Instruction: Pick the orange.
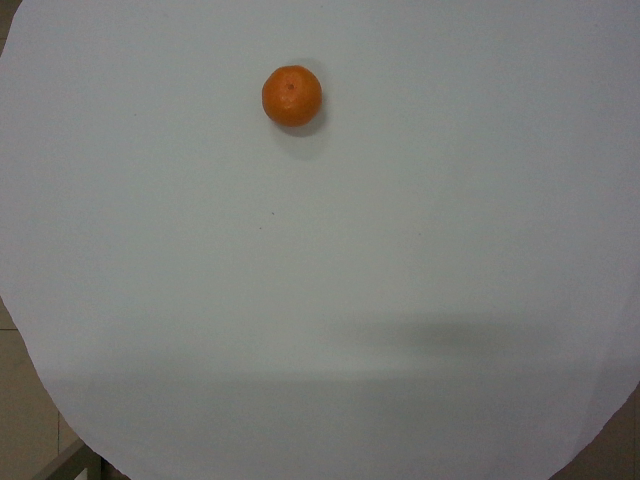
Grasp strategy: vertical